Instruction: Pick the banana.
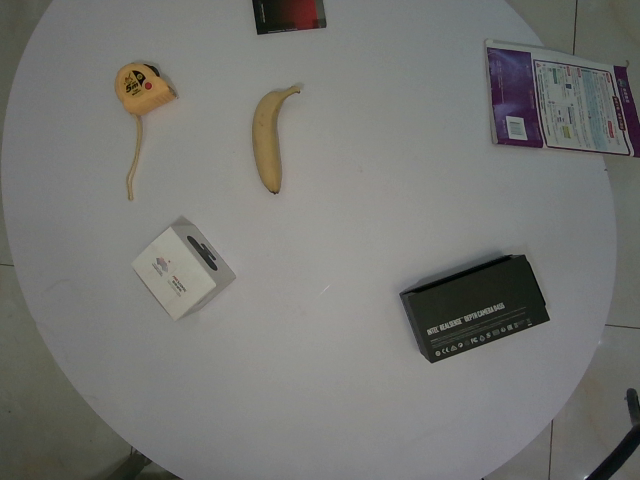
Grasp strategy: vertical